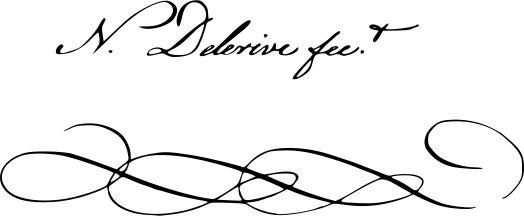
Signature of: nicolas louis albert delerive